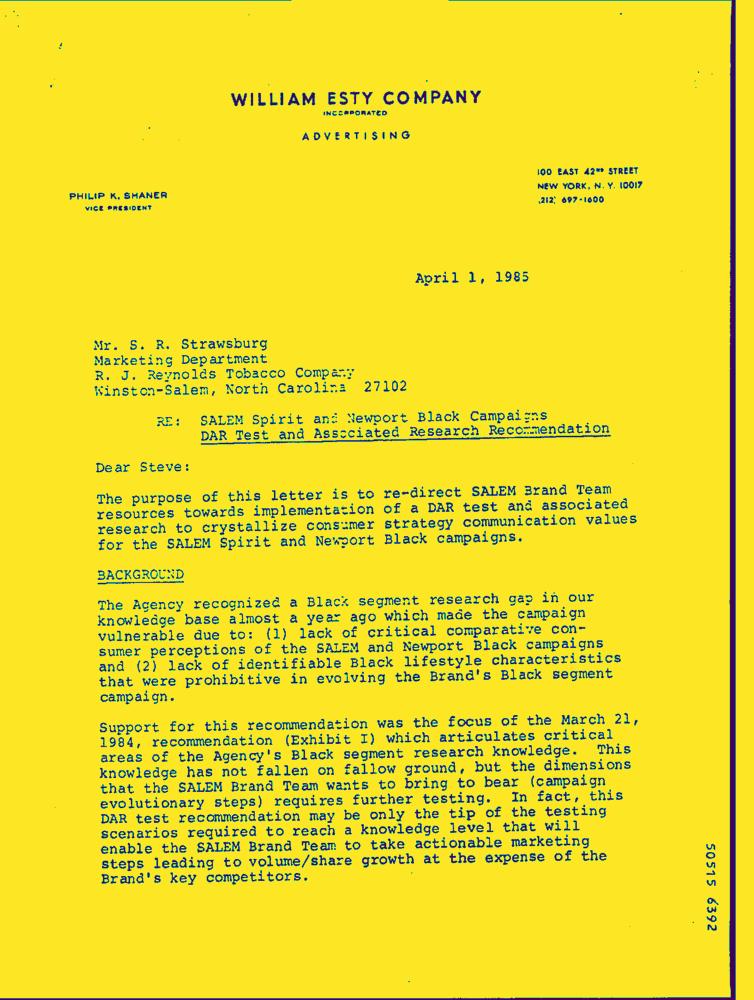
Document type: Letter-Doc